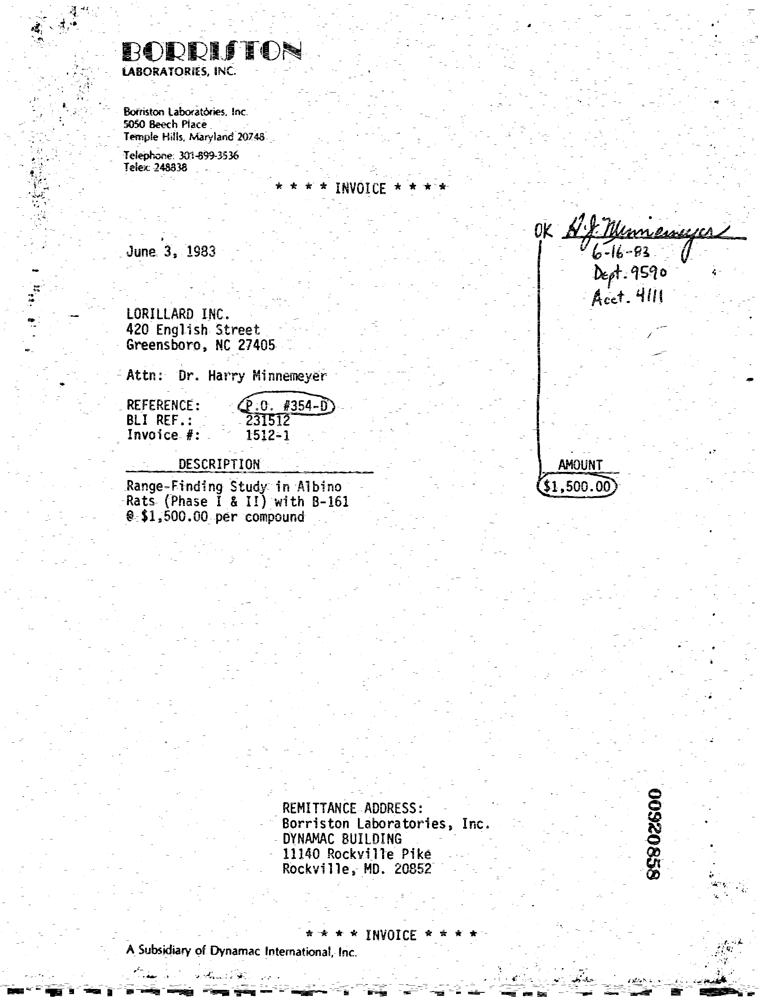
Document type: Invoice